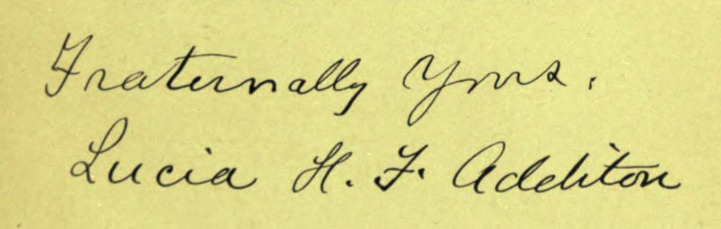
Signature of: lucia h faxon additon